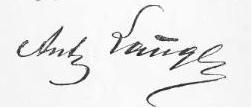
Signature of: antoni lange